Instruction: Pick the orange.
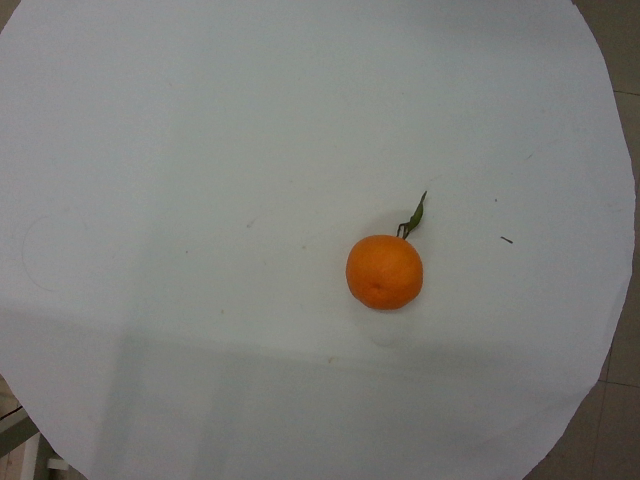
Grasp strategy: vertical